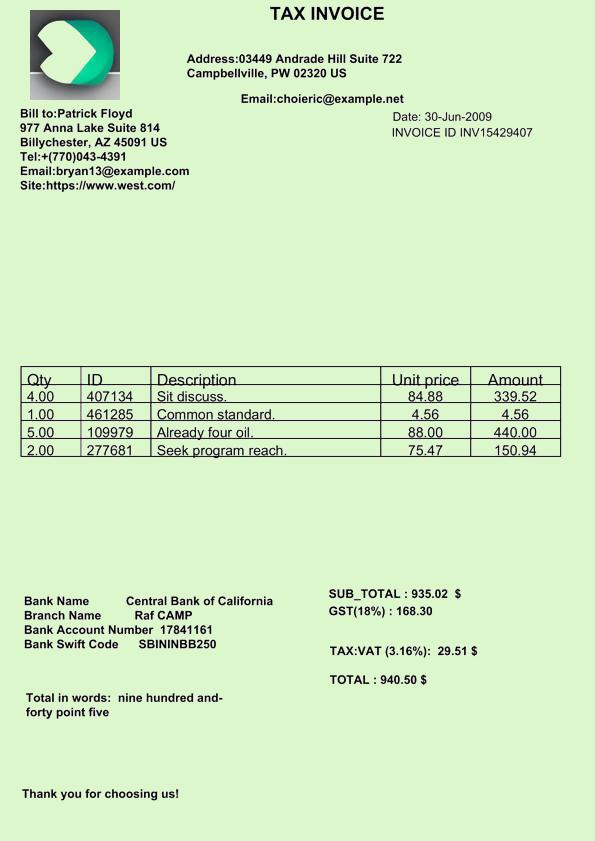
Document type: Invoice